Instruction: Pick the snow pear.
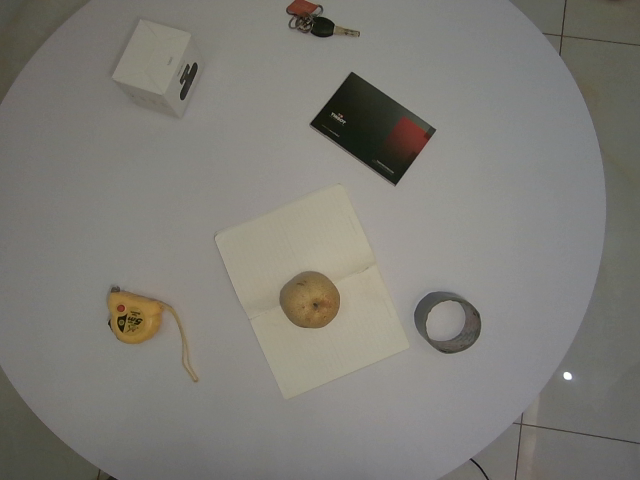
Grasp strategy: vertical